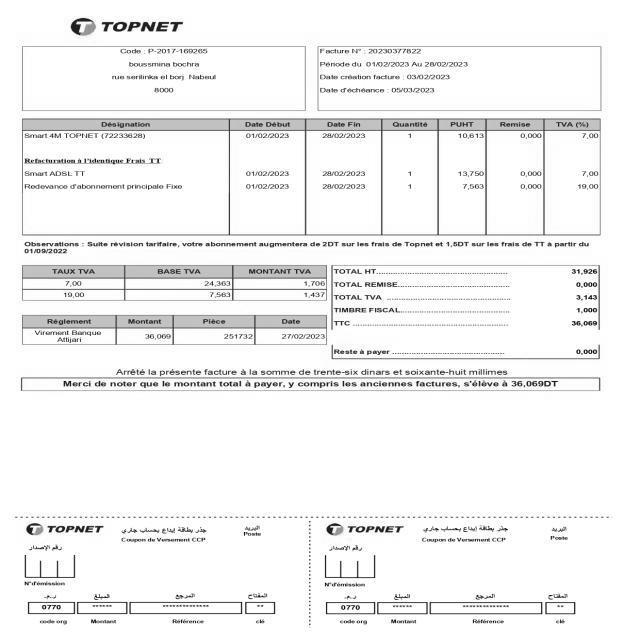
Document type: Invoice